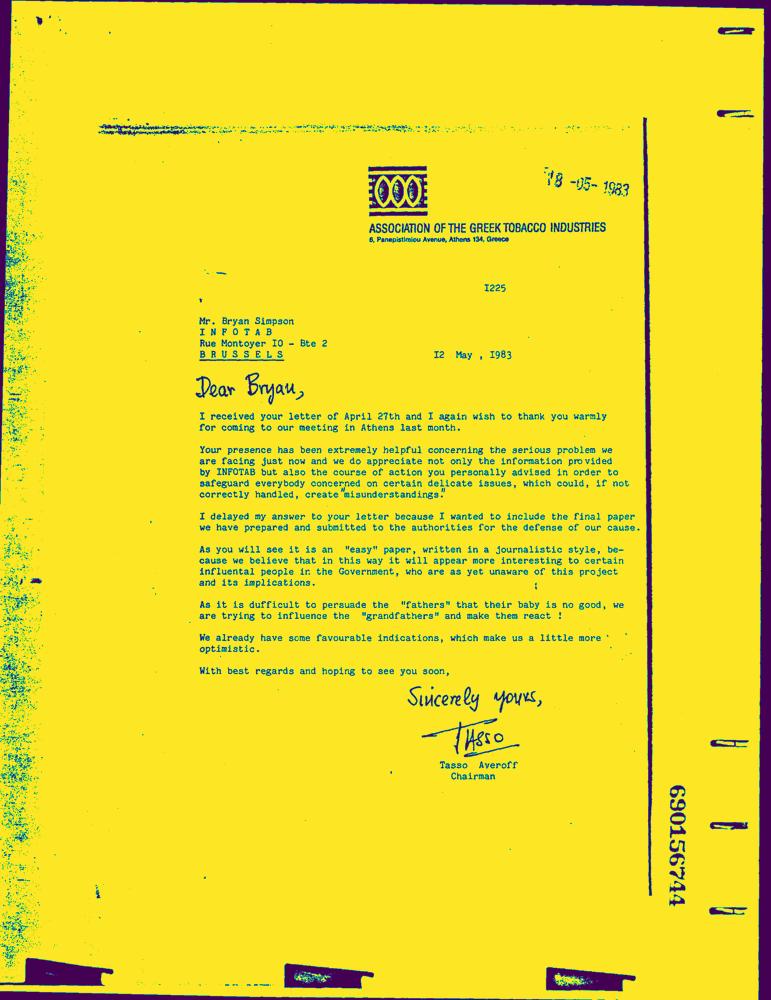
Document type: Letter-Doc